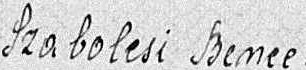
Signature of: bence szabolcsi